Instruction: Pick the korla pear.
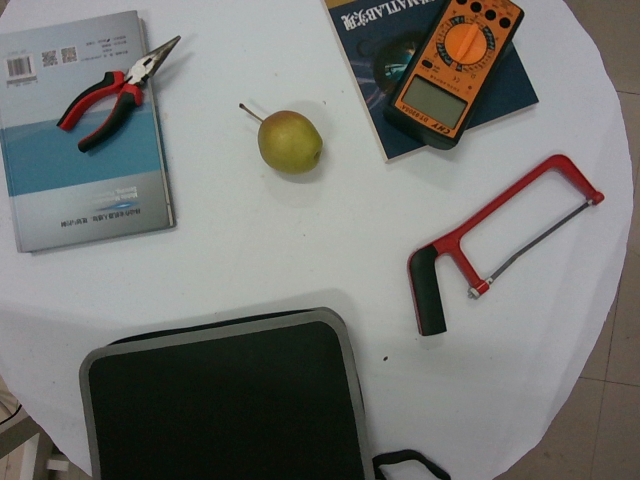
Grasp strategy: vertical